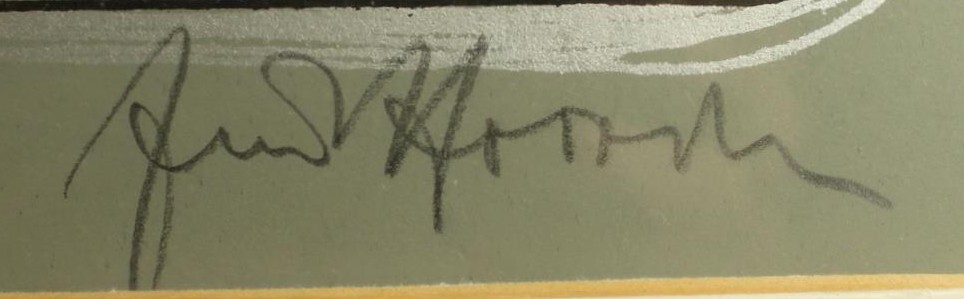
Signature of: jiří novosad